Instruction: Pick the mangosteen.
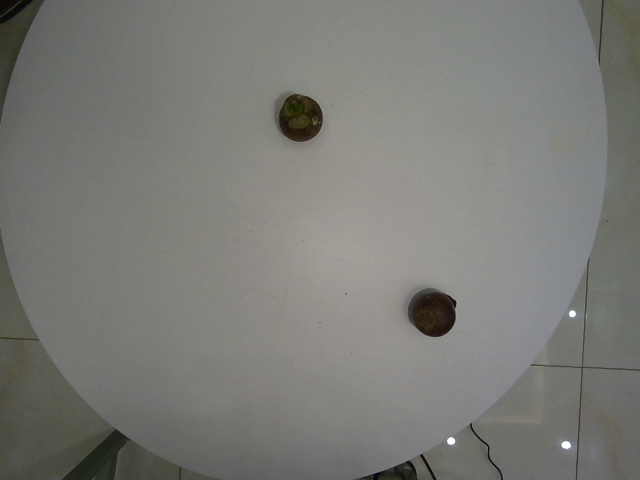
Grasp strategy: vertical